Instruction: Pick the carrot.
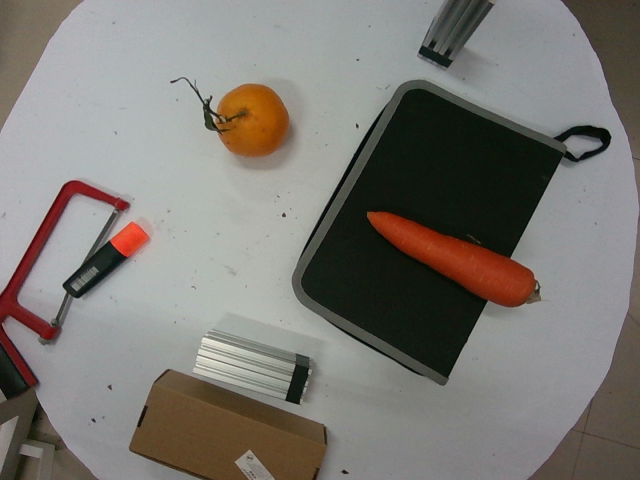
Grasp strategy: vertical